Question: What is the main concern?
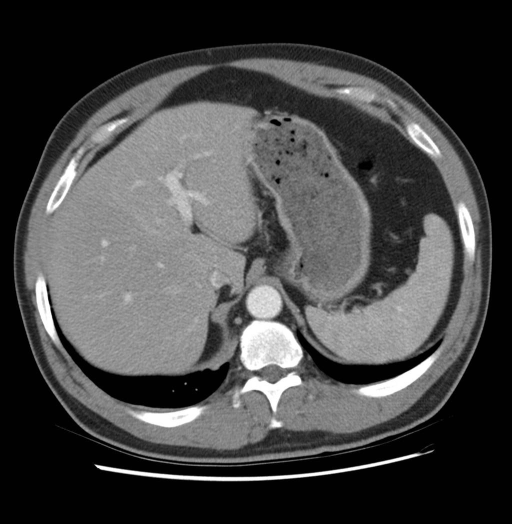
Answer: The findings suggest Non-enhanced virtual colonoscopy images demonstrate a soft tissue density mass within the right lower lobe.

Intravenous contrast enhanced CT of the chest demonstrates a well-defined mass within the right lower lobe with an arterial supply arising from the abdominal aorta.  Lung window images demonstrate no air-filled bronchi within the mass.

3D reconstructed image from the Vitrea workstation demonstrates the mass within the right lower lobe adjacent to the right hemi-diaphragm.. Intravenous contrast enhanced CT of the chest demonstrates a well-defined mass within the right lower lobe with an arterial supply arising from the abdominal aorta. Lung window images demonstrate no air-filled bronchi within the mass.. The patient might have a history of 54 year old male with a right lower lobe mass seen on virtual colonoscopy..